Extract the amount written in words, the amount in digits, the name of the payee, the date on the cheque, and the bank's name from the image.
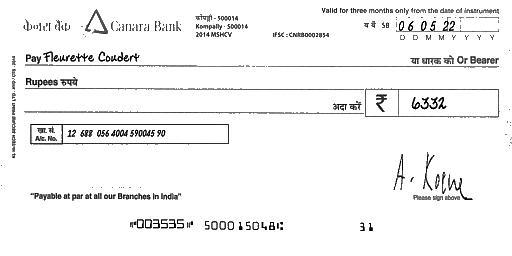
amt_in_words:
amt_in_figures: 6332
payee_name: Fleurette Coudert
bank_name: Canara Bank
cheque_date: 06/05/22